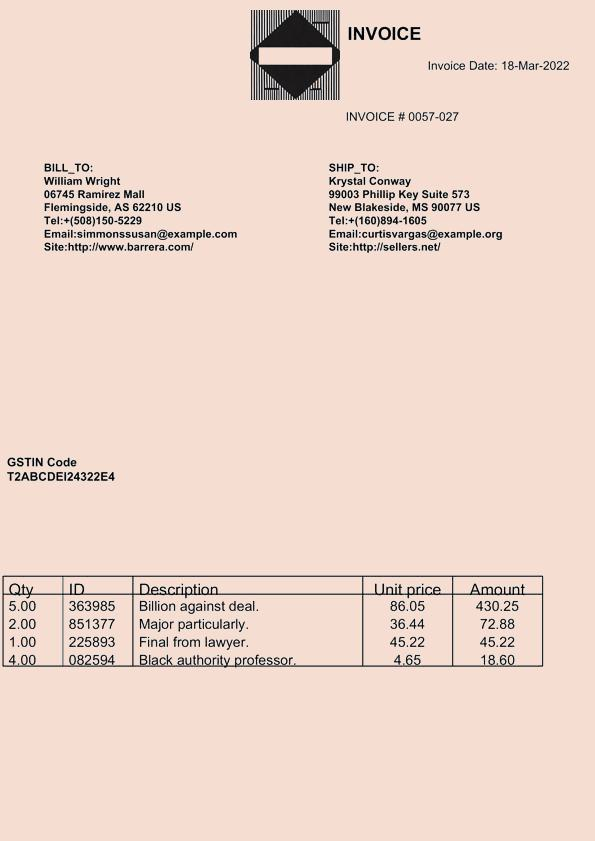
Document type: Invoice